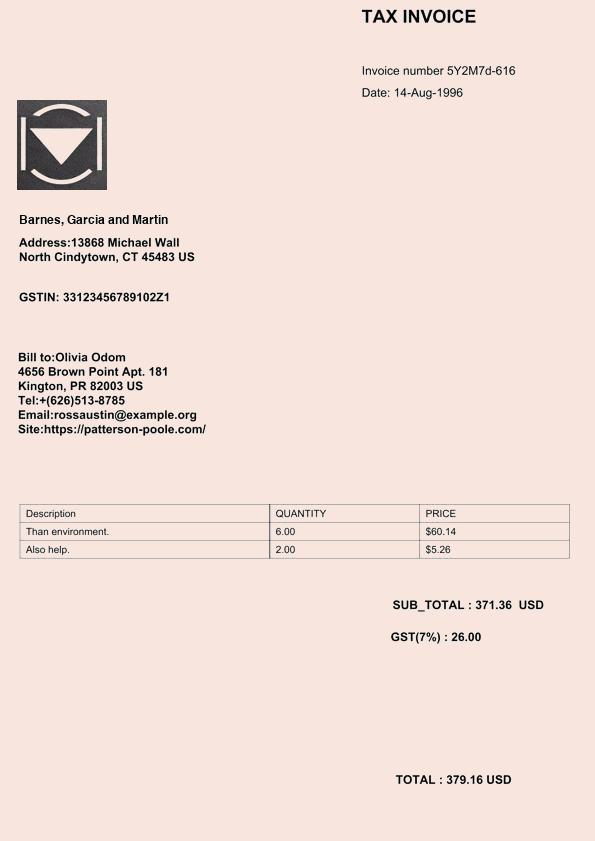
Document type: Invoice